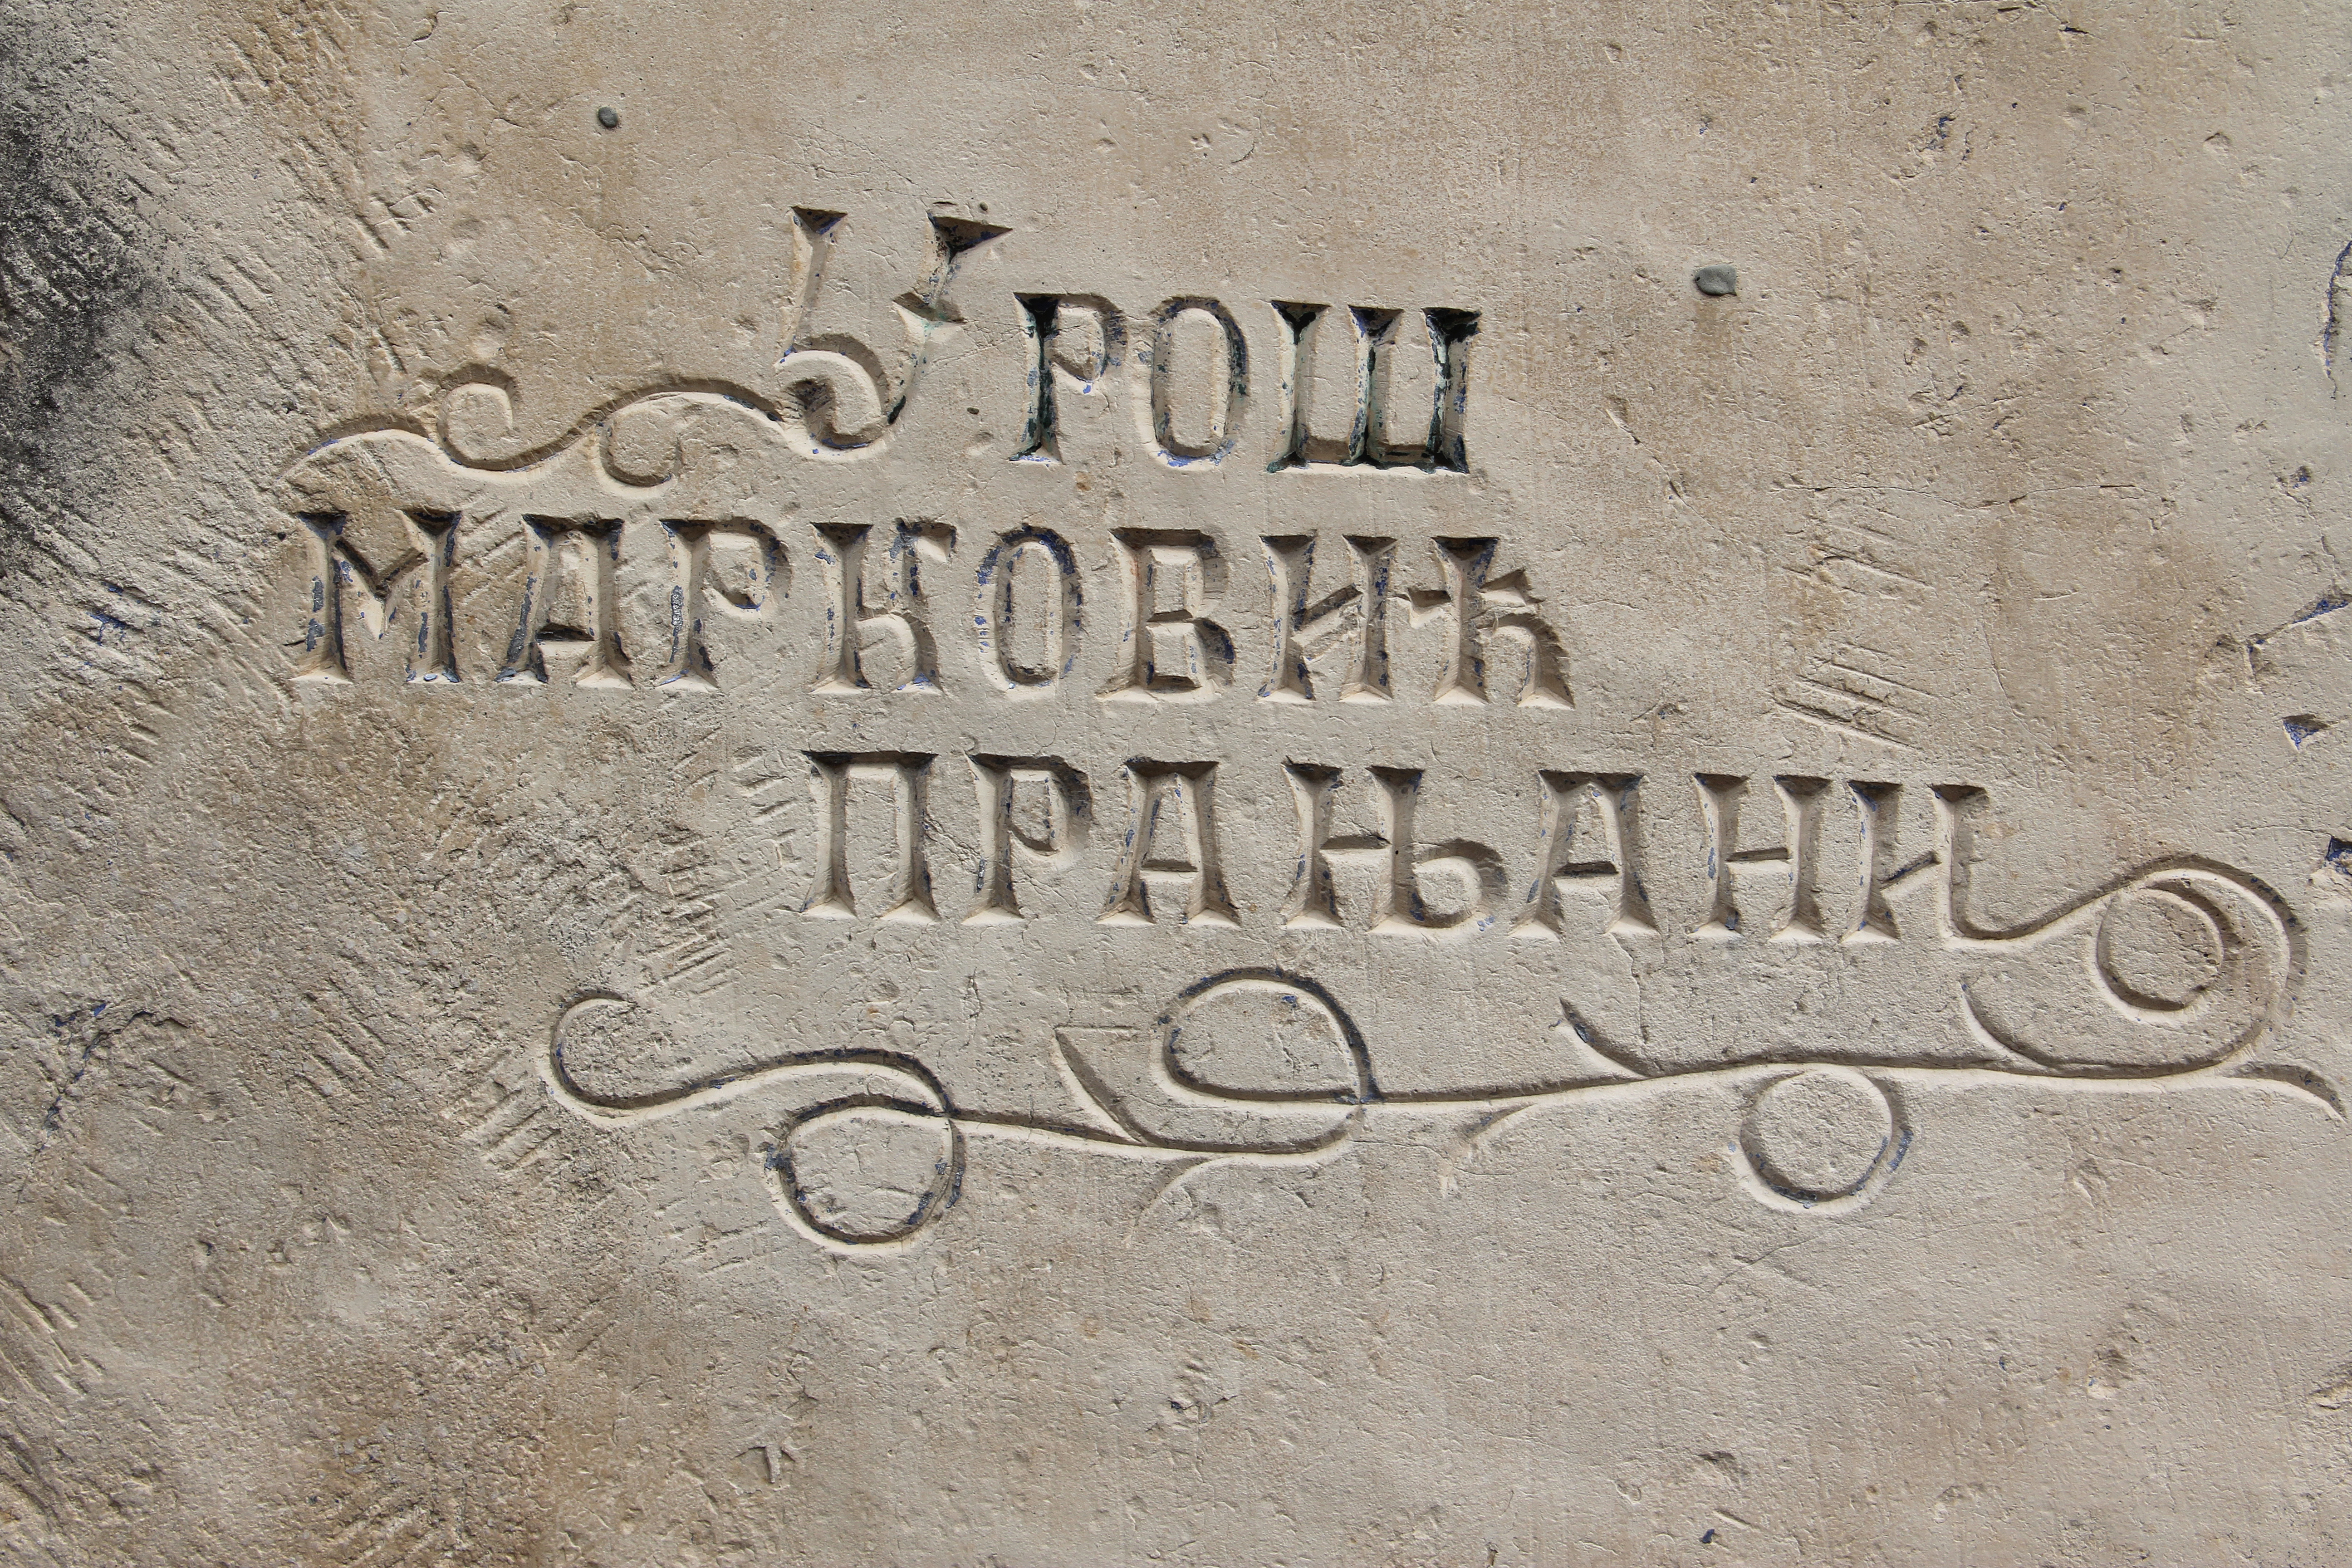
Signature of: q137218006